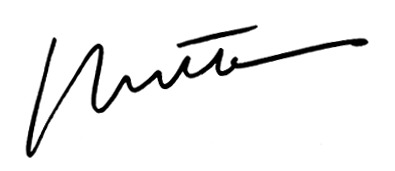
Signature of: mathias énard